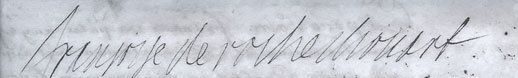
Signature of: madame de montespan